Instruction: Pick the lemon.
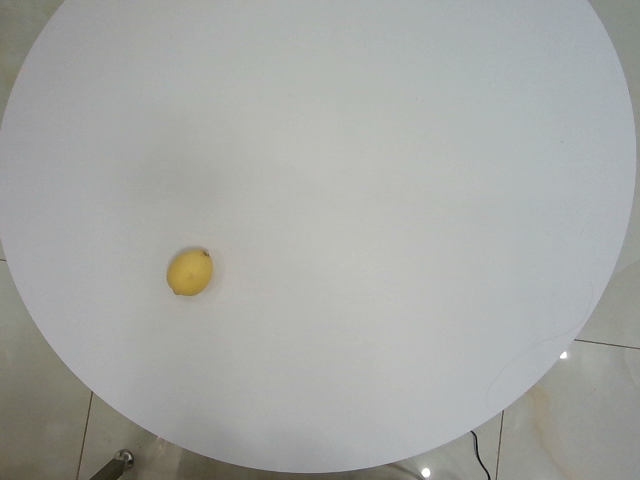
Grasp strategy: vertical